Question: What is the potential diagnosis?
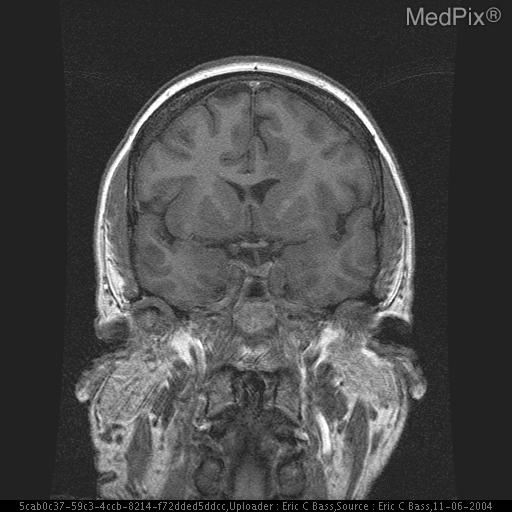
Answer: The possible diagnosis includes Heterotopia
Neoplasm.